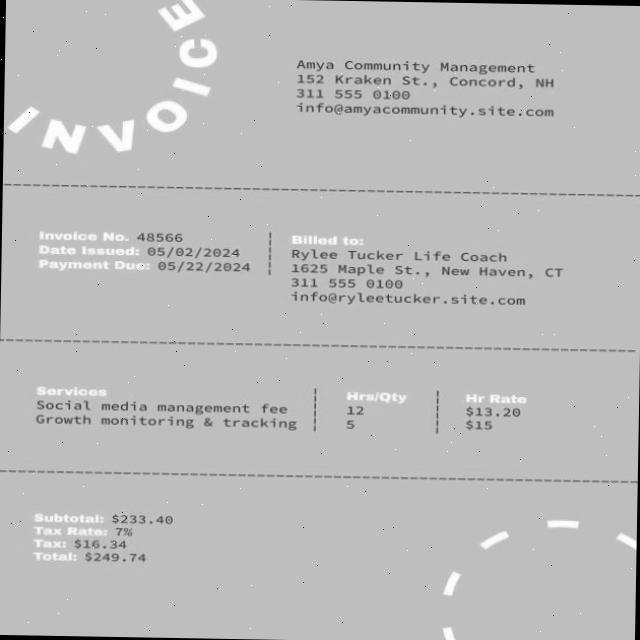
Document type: Invoice